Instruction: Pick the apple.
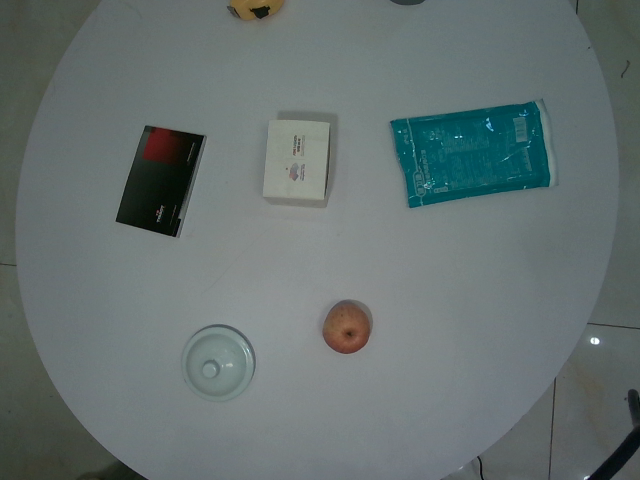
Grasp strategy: vertical